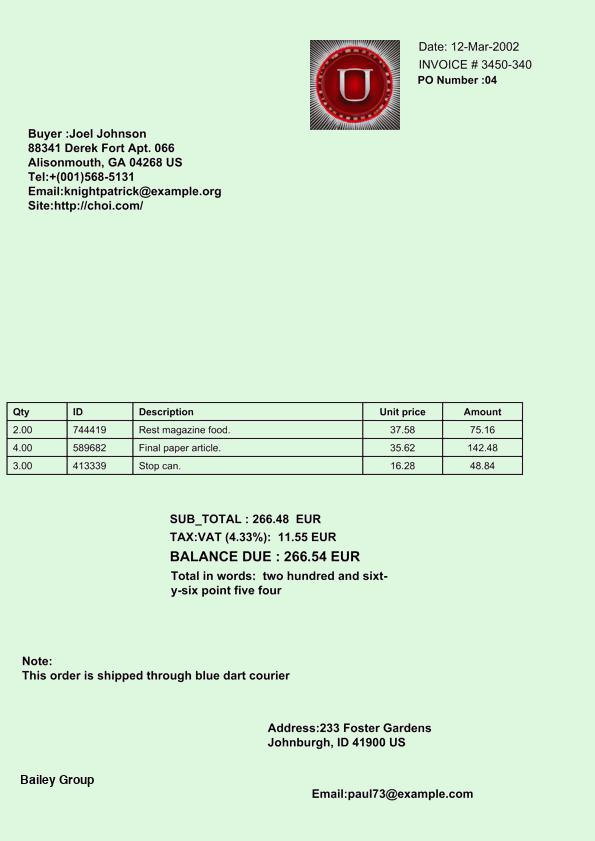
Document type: Invoice